Question: What jurisdiction, city, or county is the document associated with?
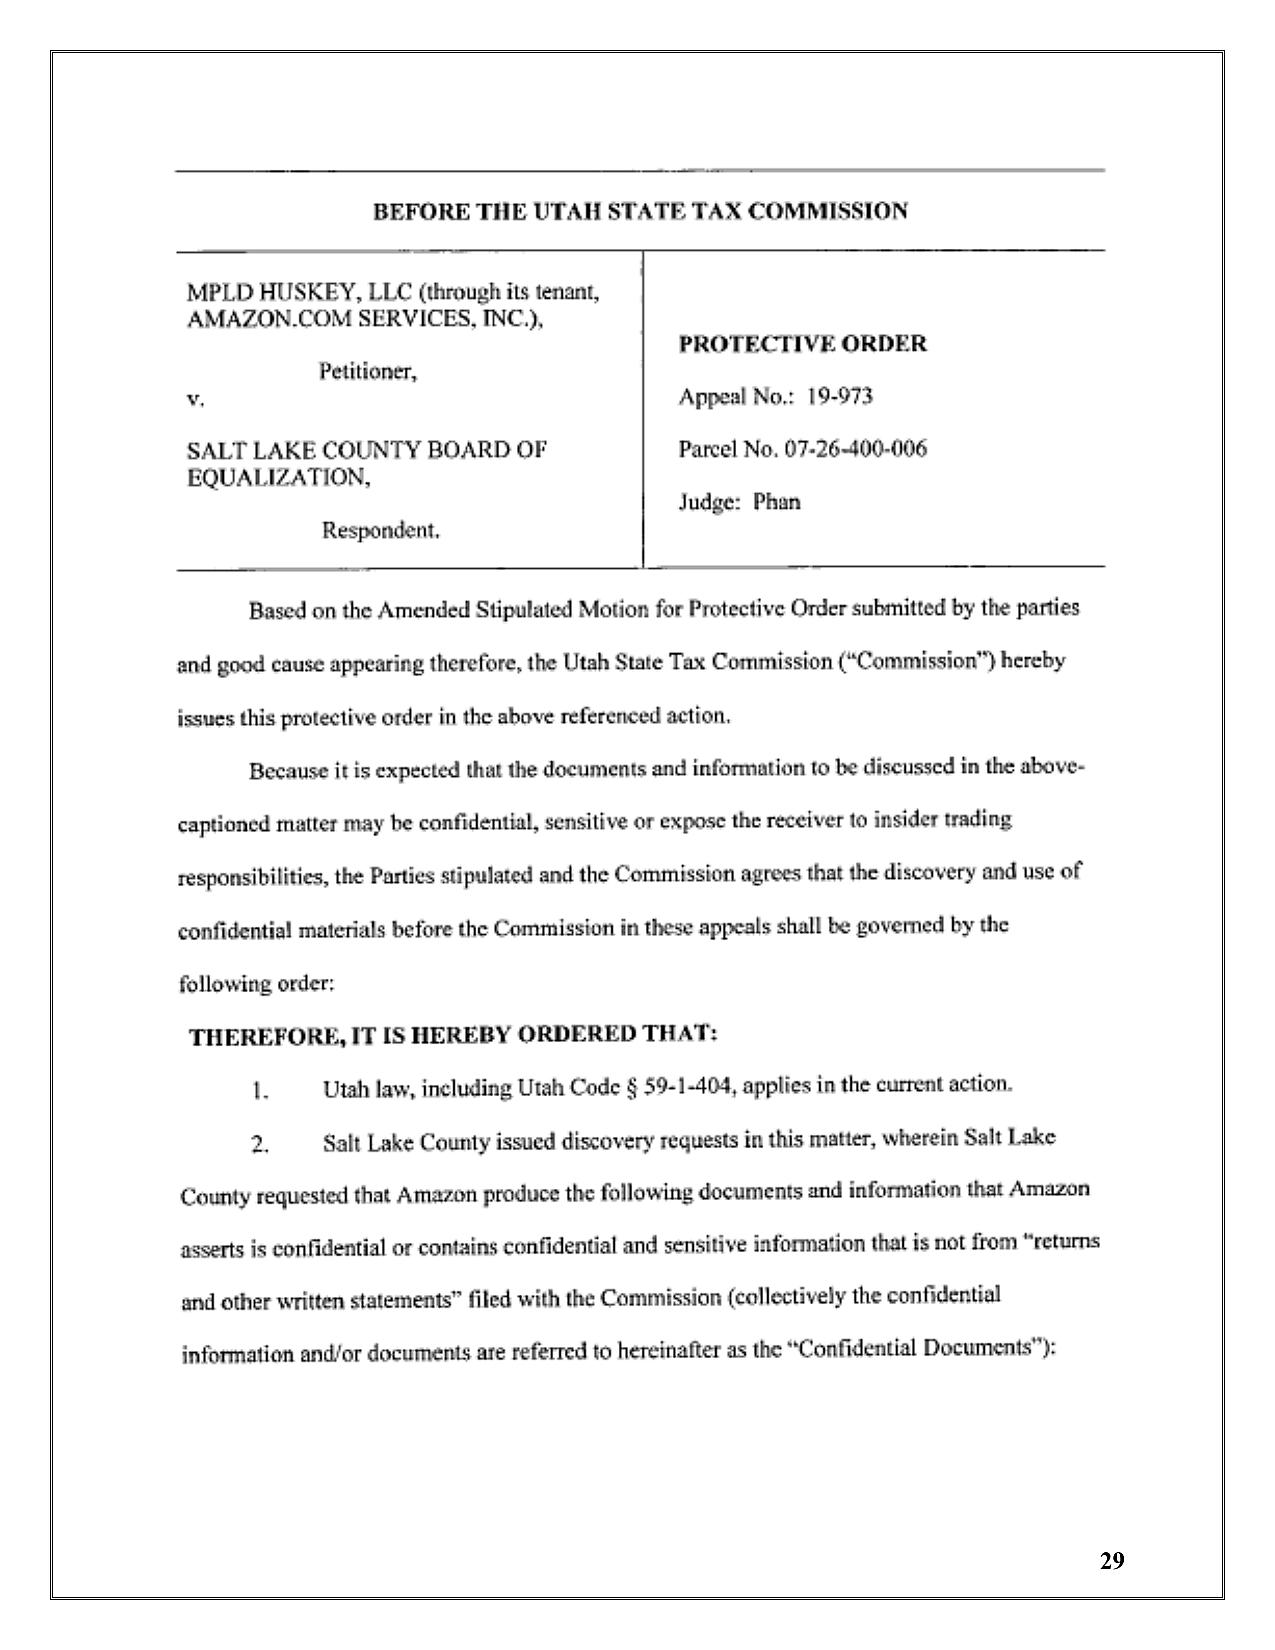
Answer: "Salt Lake County"